Question: Describe the condition in detail:
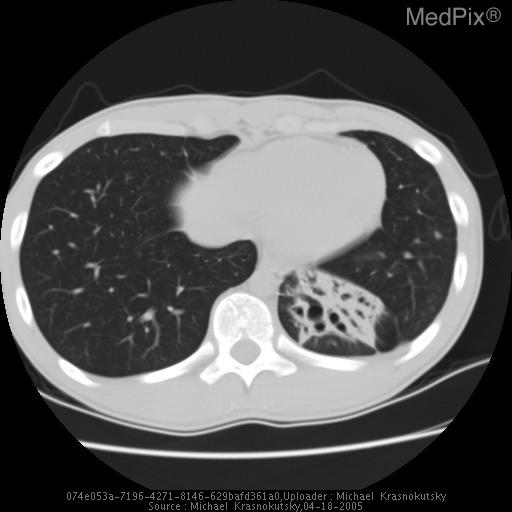
Answer: The disease is discussed as: Bronchiectasis is defined as irreversible local dilatation of the bronchial tree with associated bronchial wall thickening.  Clinically most patients present with cough (usually chronic), recurrent infections and hemoptysis.  Although not a single disease process, bronchiectasis remains a descriptive final common pathway for several distinct disease processes.  Etiologies include:
Post-infectious: Measles, whooping cough, TB and allergic
bronchopulmonary aspergillosis)
Inflammatory: Association with Crohn’s & Ulcerative Colitis
Congenital: Bronchial atresia, Williams-Campbell syndrome, Cystic Fibrosis
Obstruction: Primary neoplasm, Foreign body, Enlarged lymph nodes
Impaired Clearance: Kartagener’s syndrome (Dysmotile cilia syndrome + situs)
Immunodeficiencies: Hypogammaglobulinemia, alpha-1 antitrypsin deficiency
Pulmonary Fibrosis: Traction bronchiectasis

Although findings consistent with bronchiectasis can be observed on routine chest radiographs and moreso on chest CT, dedicated high-resolution CT (HRCT) remains the modality of choice for the evaluation of bronchiectasis.  Although some authors report up to 7% normal chest radiographs in patients with bronchiectasis, even conventional CT may not delineate the etiology in a small percentage of patients.  Therefore, not only does HRCT delineate the location of the lesions in the lung, but remains the most sensitive and specific examination available.

Findings on HRCT include:
-Lack of bronchial tapering              -wall thickening
- bronchial dilatation                   -mucoid filling
-“signet ring” sign  with adjacent pulm artery as stone and bronchi as ring ie: relative enlargement of the bronchial
-“tram lines” sign

Three classifications have been adopted as standard which include:
1. Cylindrical: bronchi have fusiform dilation and lack of tapering and presence of abrupt termination.-ABPA
2. Varicose: usually has a more dilated bronchi than cylindrical, however will have bronchial constrictions that produce an irregular outline to the bronchi. – Cystic Fibrosis
3. Cystic: thick-walled saccular dilatations that can have air-fluid levels secondary to retained secretions-Bronchial stenosis

Although various disease processes have some regularity, there is some overlap and variablity of the type and location of the involved bronchi.

Treatment:
	Antibiotics and respiratory therapy are the mainstays of conservative therapy.  Surgical resection is an option of last resort for advanced disease.  Episodes of massive hemoptysis have been known to occur requiring emergent embolization of involved bronchial artery.  In the case of bronchiectasis in the setting of inflammatory bowel disease however the mainstay of therapy remains steroids as they lesions can undergo striking resolution once proper therapy is initiated.